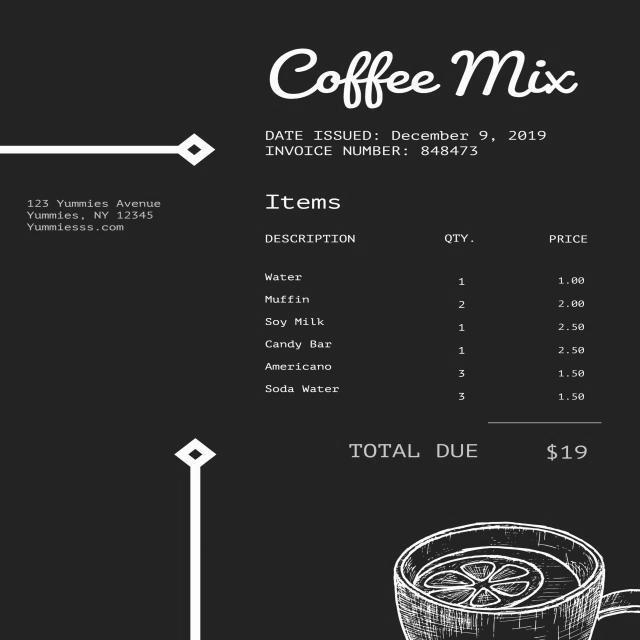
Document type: Invoice